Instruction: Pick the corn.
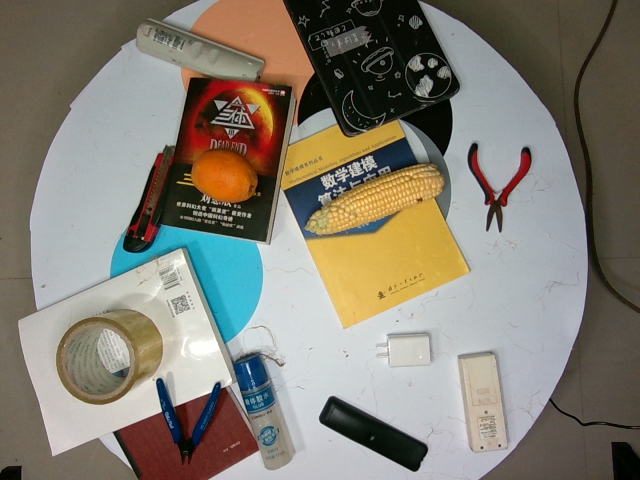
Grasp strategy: vertical